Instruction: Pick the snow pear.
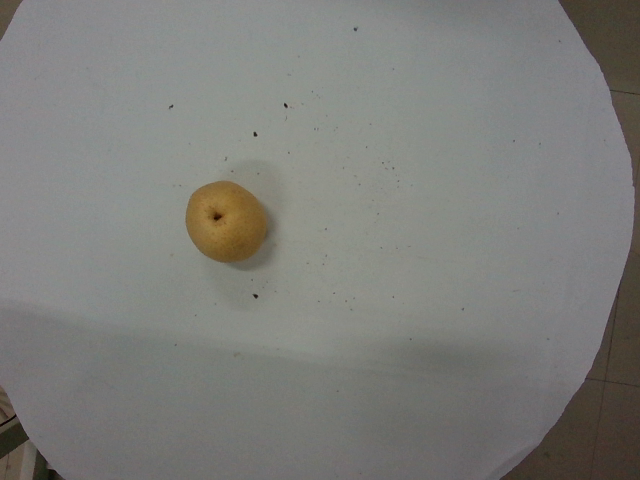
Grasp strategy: vertical